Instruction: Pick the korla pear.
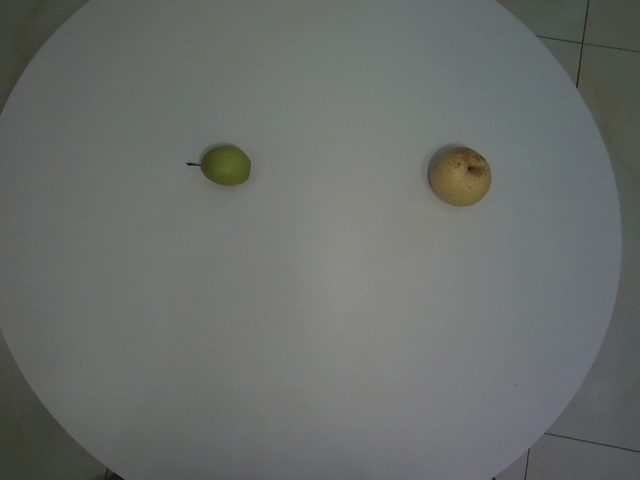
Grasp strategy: vertical